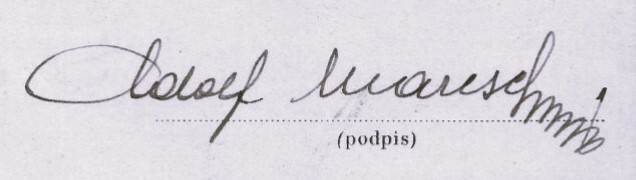
Signature of: adolf maresch